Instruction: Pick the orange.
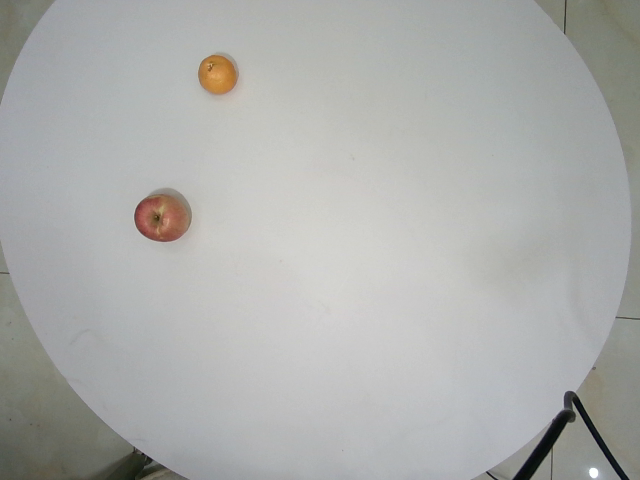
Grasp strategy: vertical